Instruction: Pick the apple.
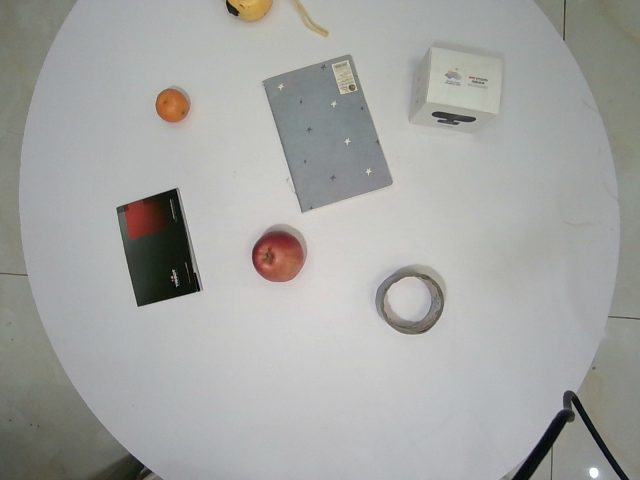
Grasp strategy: vertical